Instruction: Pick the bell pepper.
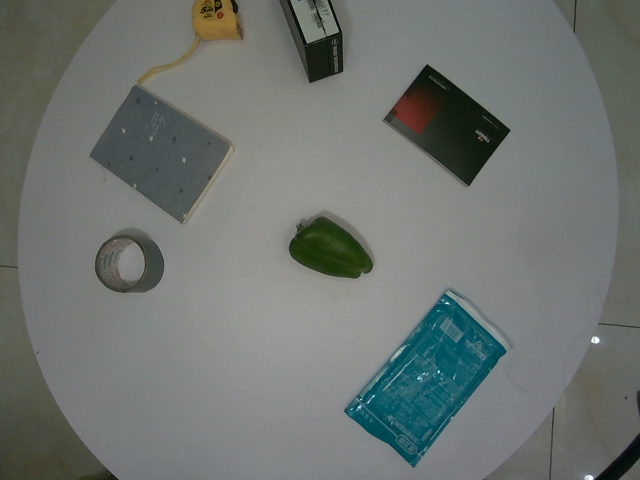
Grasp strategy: vertical